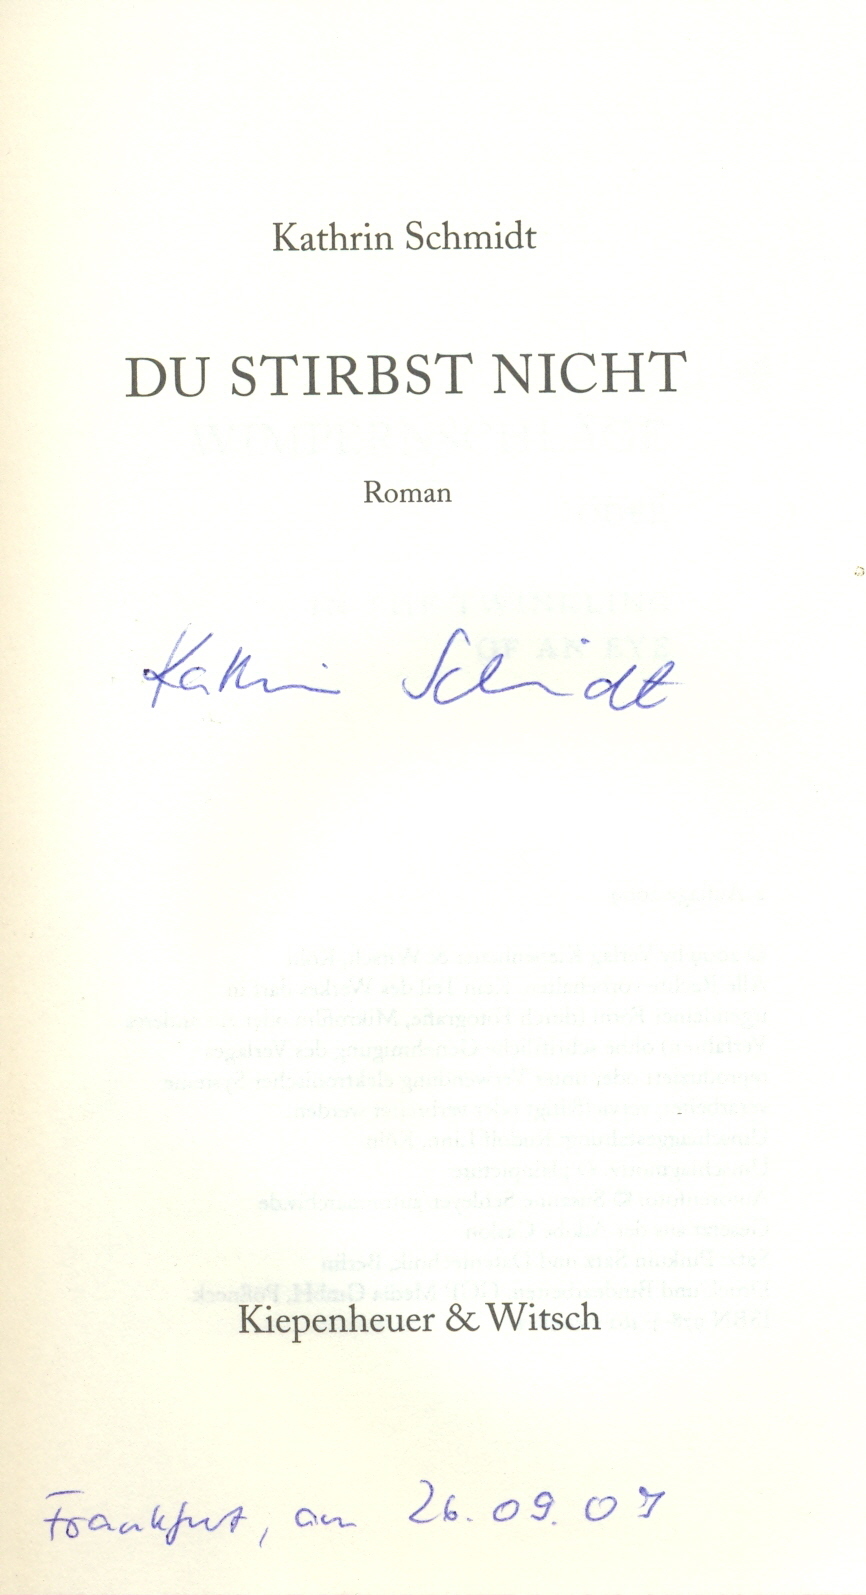
Signature of: kathrin schmidt